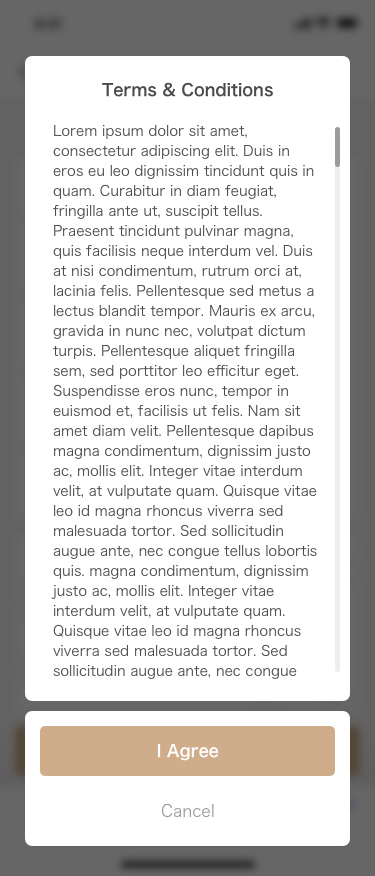
Text in this UI design:
Yes! I would like to open my shop!
By opening a shop, you can start selling your beloved items that are made by you to everyone. Click here to read more.
Do you want to open your eKiosk?
Password
Phone Number
+971 51 234 5678
Email
john.smith@domain.com
Last Name
Smith
First Name
John
New Account
I Agree
Terms & Conditions
Lorem ipsum dolor sit amet, consectetur adipiscing elit. Duis in eros eu leo dignissim tincidunt quis in quam. Curabitur in diam feugiat, fringilla ante ut, suscipit tellus. Praesent tincidunt pulvinar magna, quis facilisis neque interdum vel. Duis at nisi condimentum, rutrum orci at, lacinia felis. Pellentesque sed metus a lectus blandit tempor. Mauris ex arcu, gravida in nunc nec, volutpat dictum turpis. Pellentesque aliquet fringilla sem, sed porttitor leo efficitur eget. Suspendisse eros nunc, tempor in euismod et, facilisis ut felis. Nam sit amet diam velit. Pellentesque dapibus magna condimentum, dignissim justo ac, mollis elit. Integer vitae interdum velit, at vulputate quam. Quisque vitae leo id magna rhoncus viverra sed malesuada tortor. Sed sollicitudin augue ante, nec congue tellus lobortis quis. magna condimentum, dignissim justo ac, mollis elit. Integer vitae interdum velit, at vulputate quam. Quisque vitae leo id magna rhoncus viverra sed malesuada tortor. Sed sollicitudin augue ante, nec congue tellus lobortis quis.